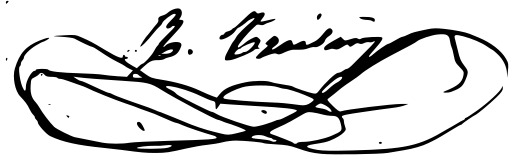
Signature of: rafael tristany